Question: Talk about the condition:
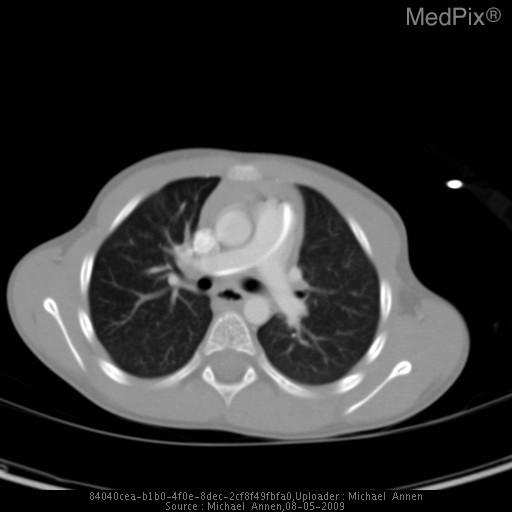
Answer: The disease is discussed as: Central venous catheter embolisms are rare. They tend to occur with a forced injection, or are due to a large positive pressure in the catheter, causing it to break or rupture. They are most often found in the pulmonary arteries.

They require removal since they may cause arrythmias or cardiac irritation. This may be done with snares through venous access.